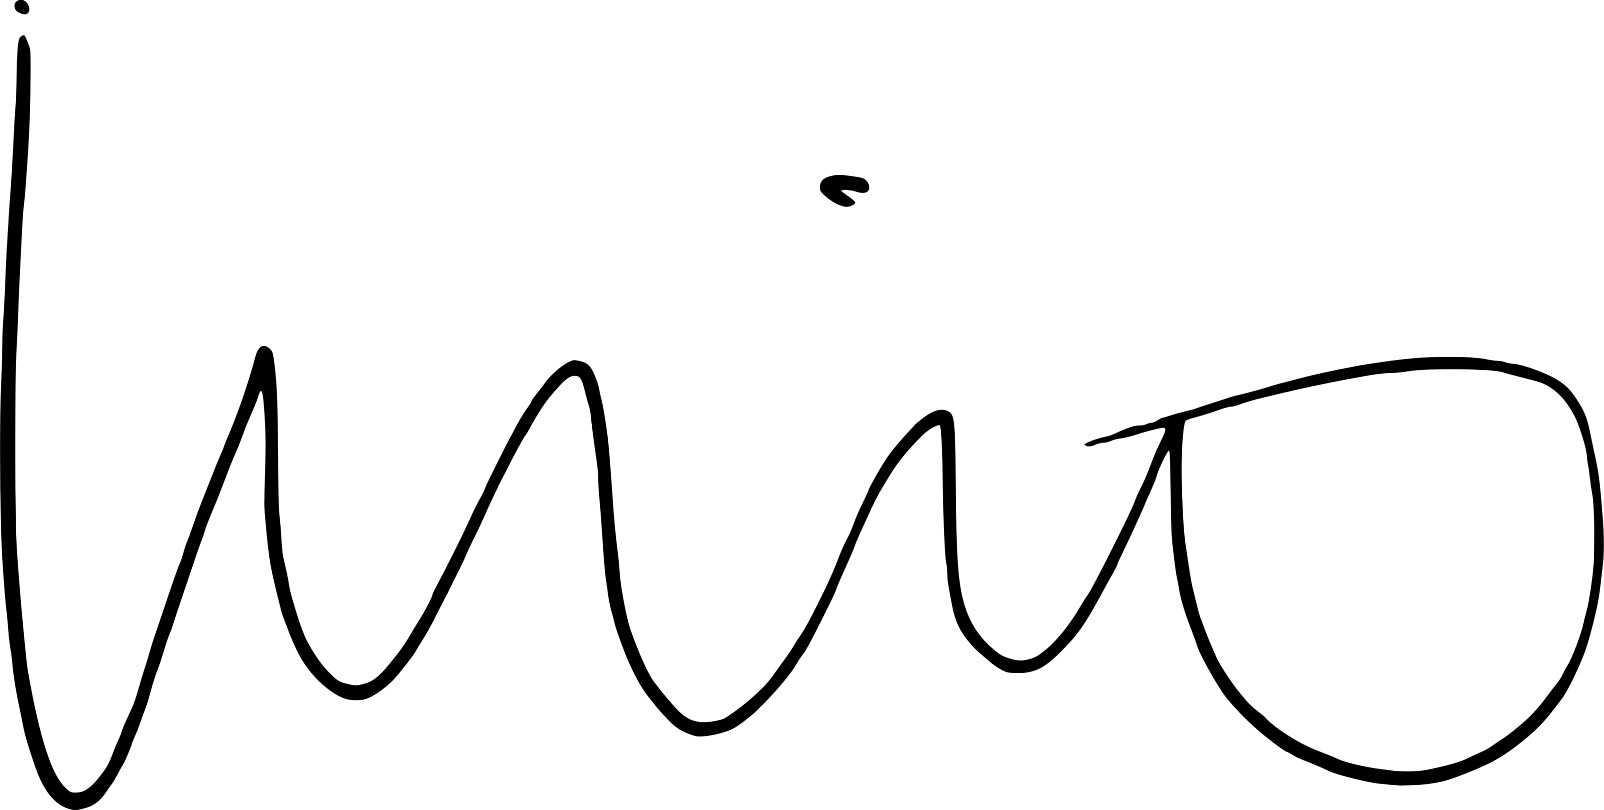
Signature of: maddalen iriarte